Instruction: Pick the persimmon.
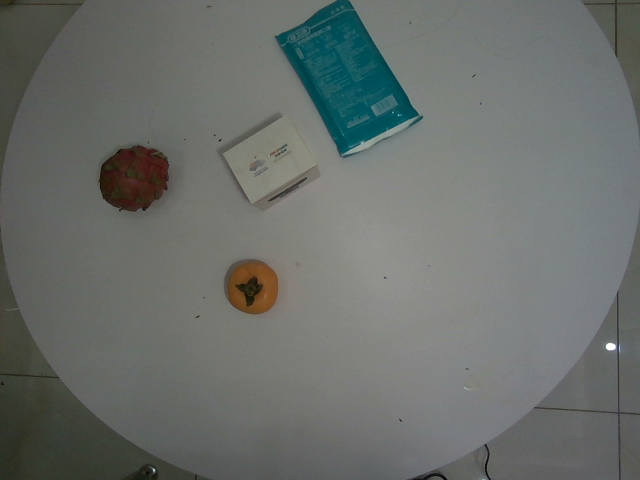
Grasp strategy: vertical